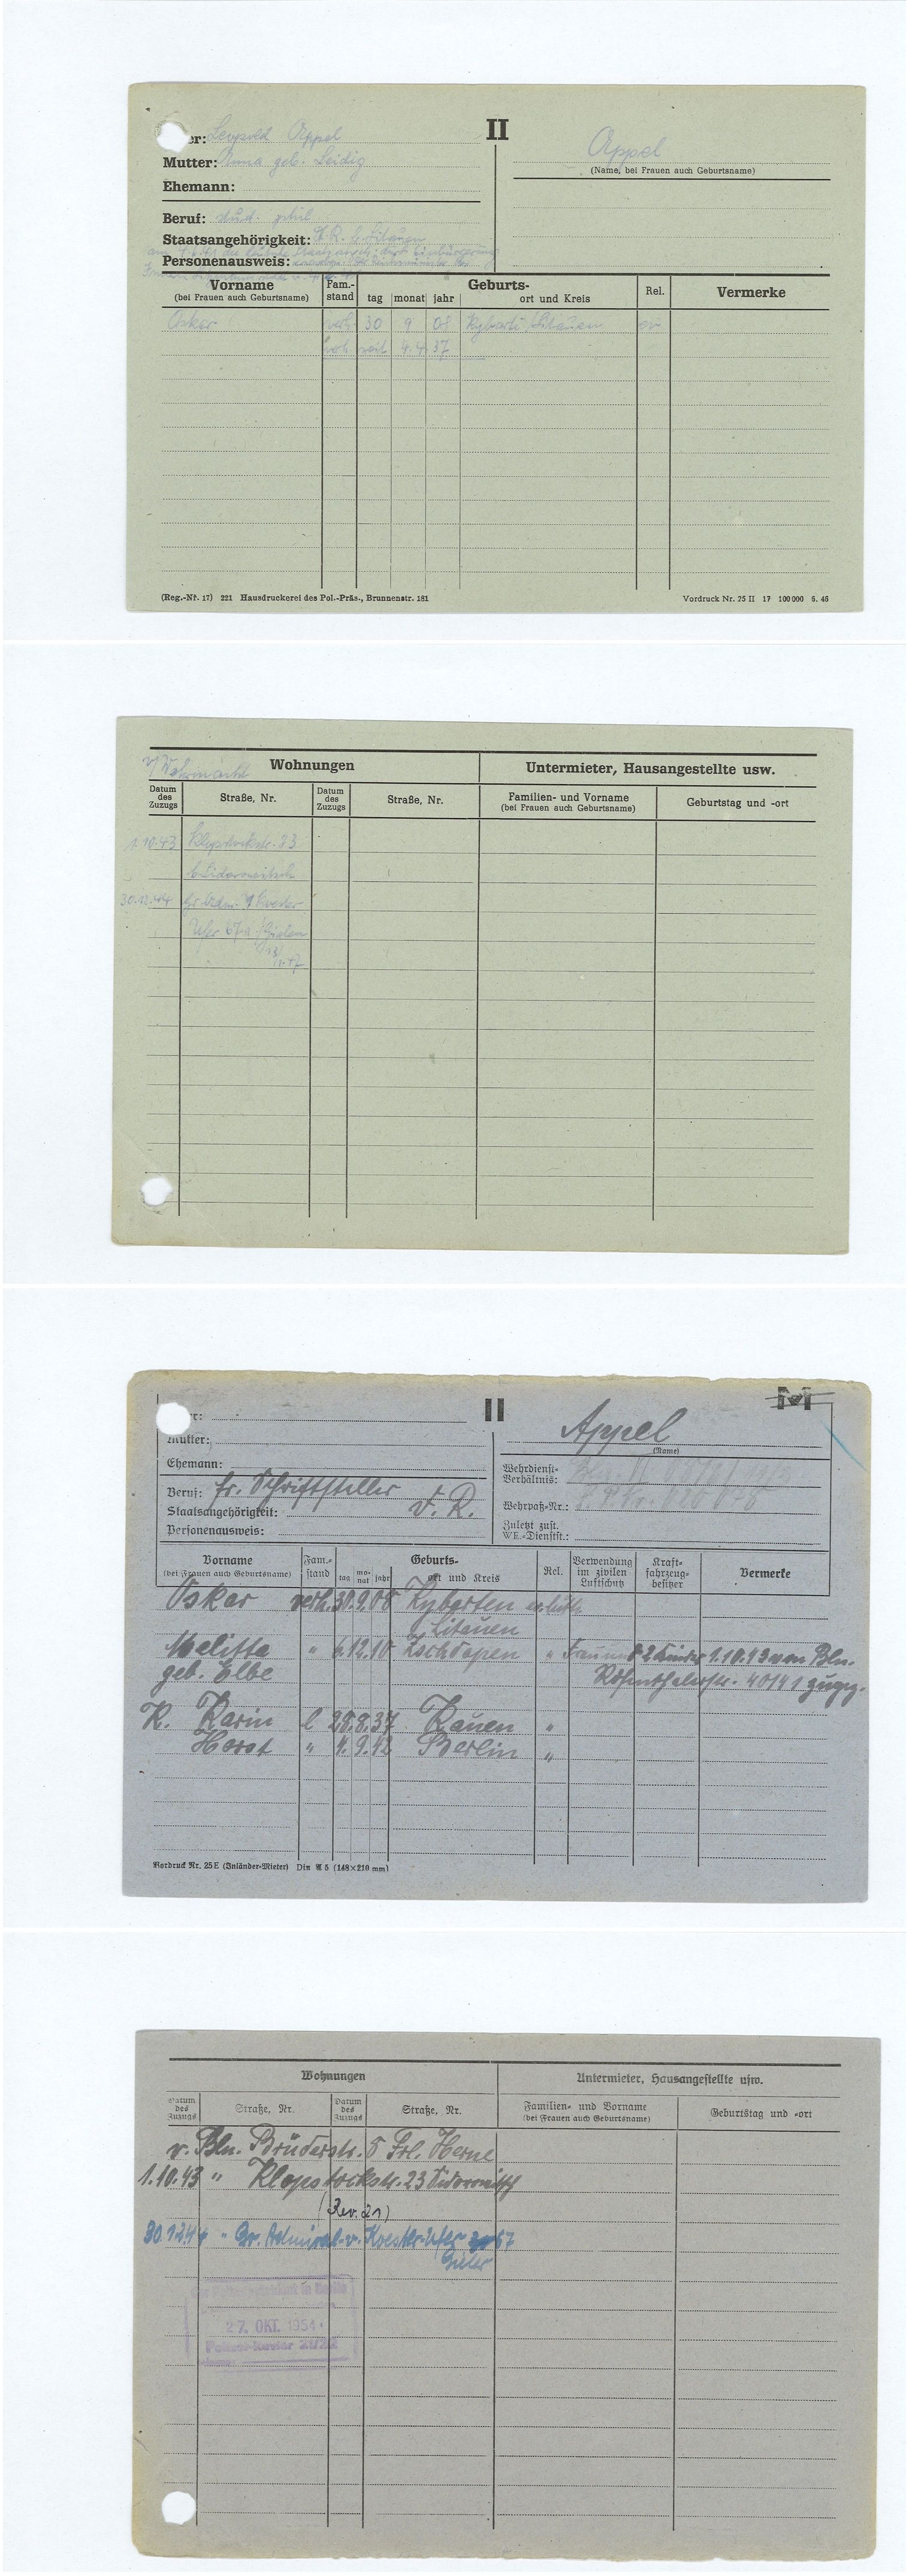
Appel